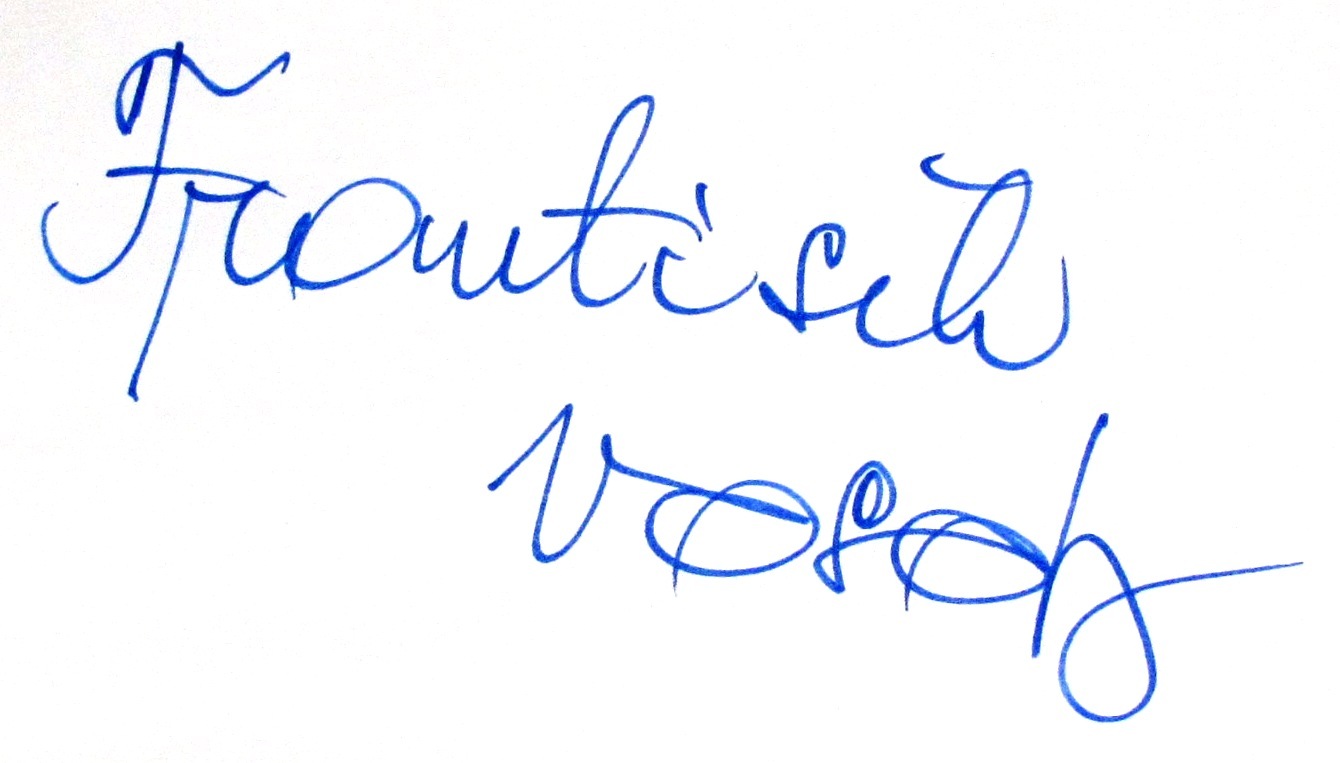
Signature of: františek veselý